Question: What is the total amount of taxes owed as per the document?
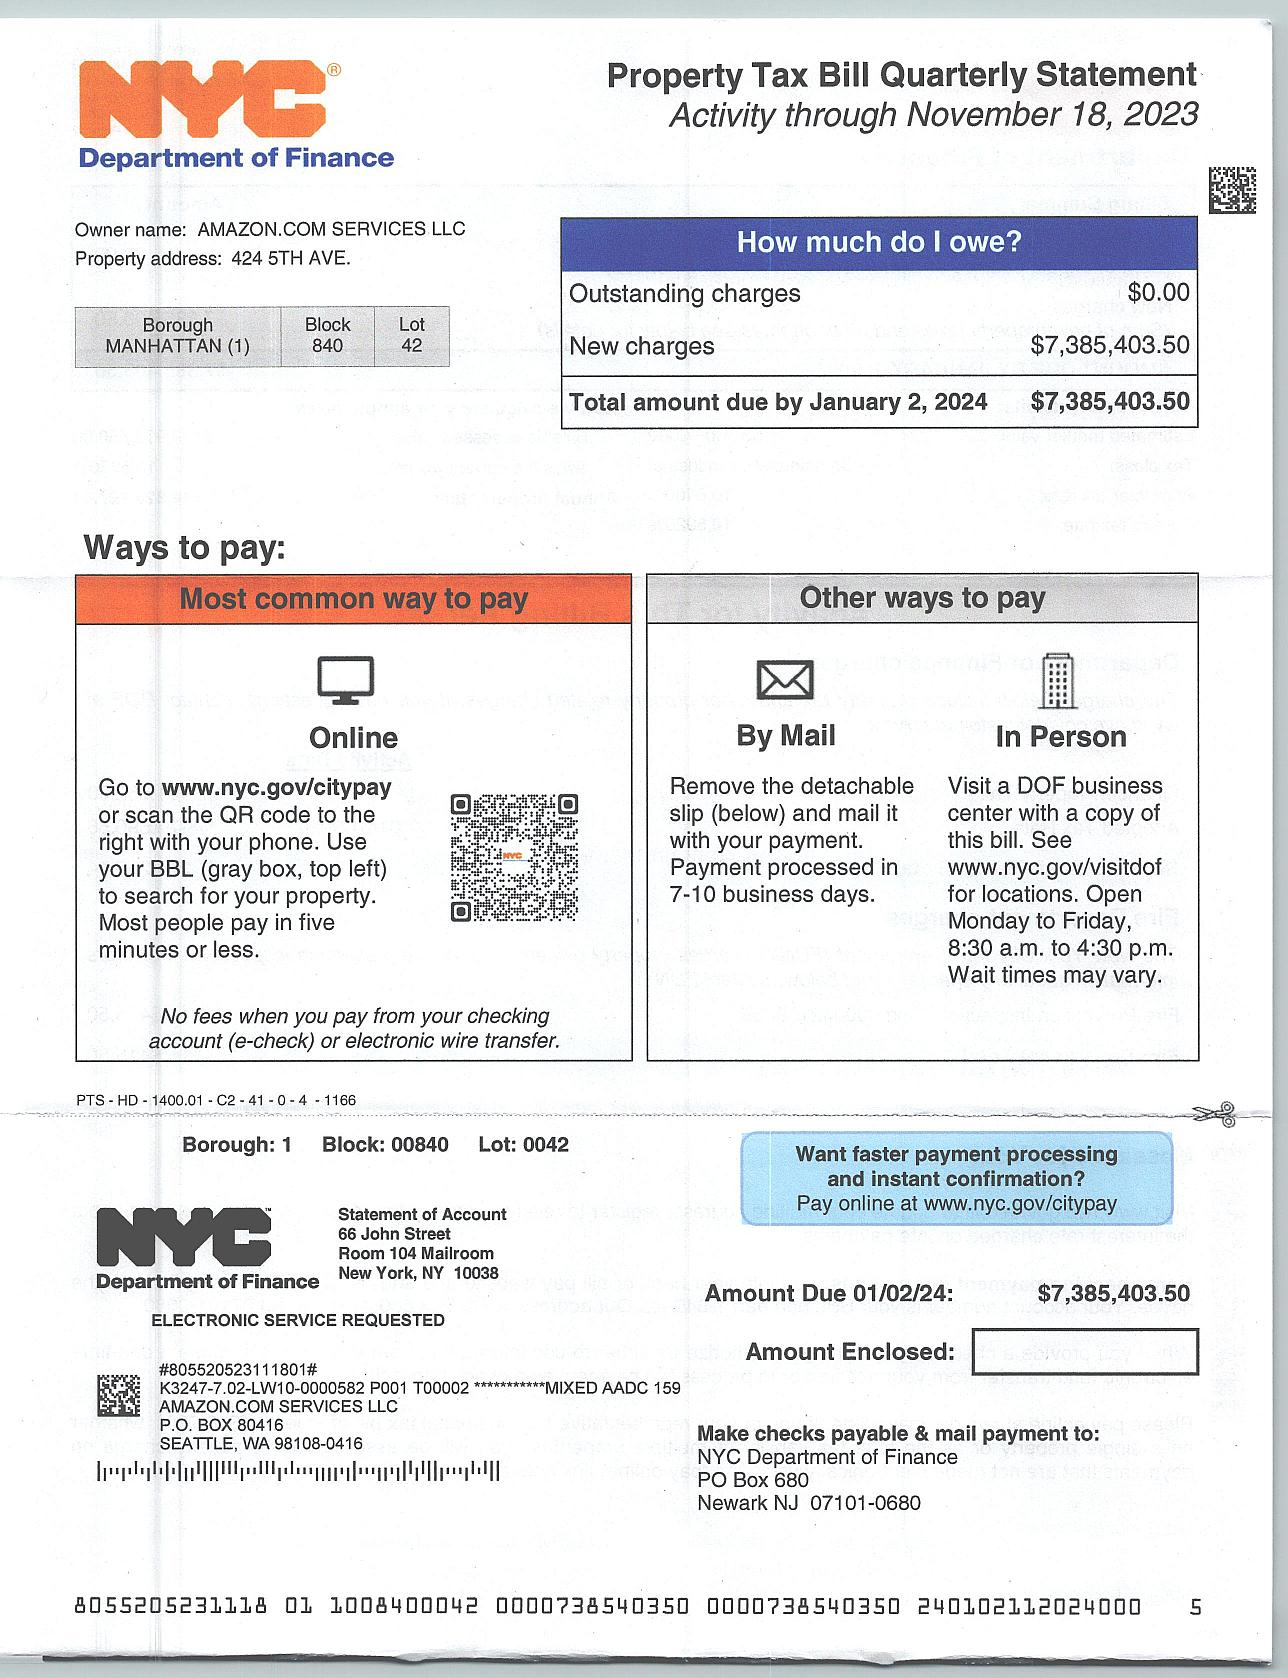
Answer: "$7,385,403.50 "